Question: What is the main concern?
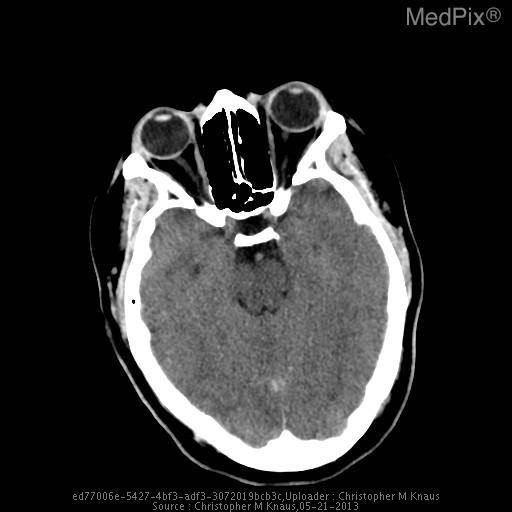
Answer: The findings suggest The vein of Galen, straight sinus, and dominant left transverse venous dural sinus are particularly hyperattenuating, and apparently prominent in caliber.

The superior sagittal sinus is notably less hyperattenuating and is normal in appearance.  The right transverse dural venous sinus is hypoplastic.

Gray/white matter discrimination is preserved.  There is no evidence for infarction or intracranial hemorrhage.  There are no brain masses or mass effect.  There is no hydrocephalus.

The skull is intact.  The partially imaged aerated portions of the skull base are free of significant effusions..

Impression: The vein of Galen, straight sinus, and dominant left transverse venous dural sinus are all particularly hyperattenuating and apparently prominent in caliber, all very concerning for thrombosis.. The vein of Galen, straight sinus, and dominant left transverse
venous dural sinus are all particularly hyperattenuating and apparently prominent in caliber.. The patient might have a history of 17 yo girl presents with left sided facial weakness and numbness and the worst headache of her life that is rated 10/10.  The headache has been progressive for about 24 hours.  She has a history of migraine, but the patient states that her current headache does not feel like her typical migraine headache..